Question: Explain the disease:
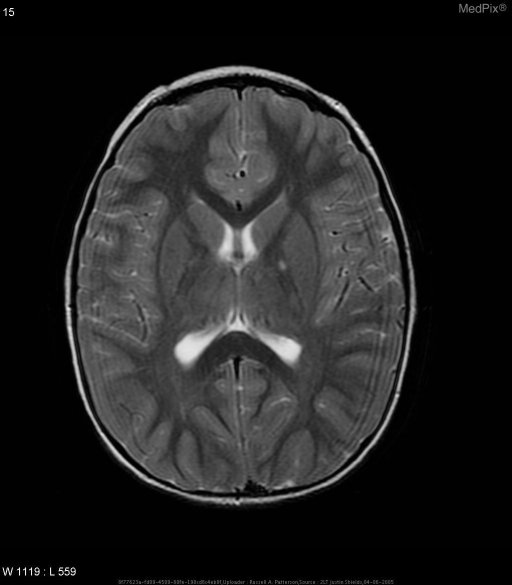
Answer: The disease is discussed as: Diagnosis of Neurofibromatosis Type 1
(Two Required for Dx)

    * Six or more caf? au lait macules over 5 mm in greatest diameter in prepubertal individuals and over 15 mm in greatest diameter in postpubertal individuals
    * Two or more neurofibromas of any type or one plexiform neurofibroma
    * Freckling in the axillary or inguinal regions
    * Optic glioma
    * Two or more Lisch nodules (iris harmartomas)
    * A distinctive osseous lesion such as sphenoid dysplasia or thinning of long bone cortex with or without pseudoarthrosis
    * A first-degree relative (parent, sibling, or offspring) with NF1 by the above criteria

Diagnosis of Neurofibromatosis Type 2
(Either #1 or #2)
   1. Bilateral masses of the eighth cranial nerve seen with appropriate imaging techniques (e.g., CT or MRI)
   2. A first-degree with NF2 and either A or B:
         A. Unilaterial mass of the eighth cranial nerve, or
         B. Two of the following:
                * Neurofibroma
                * Meningioma
                * Glioma
                * Schwannoma
                * Juvenile posterior subcapsular lenticular opacity
=====================
http://www.ncbi.nlm.nih.gov/entrez/query.fcgi?cmd=Search&db=pubmed&term=neurofibromatosis+diagnosis+criteria&tool=fuzzy
http://odp.od.nih.gov/consensus/cons/064/064_statement.htm
http://www.ncbi.nlm.nih.gov/entrez/query.fcgi?cmd=retrieve&db=pubmed&list_uids=12473765&dopt=Abstract
http://neurosurgery.mgh.harvard.edu/NFclinic/NFlinks.htm